Question: Which state is mentioned in the document?
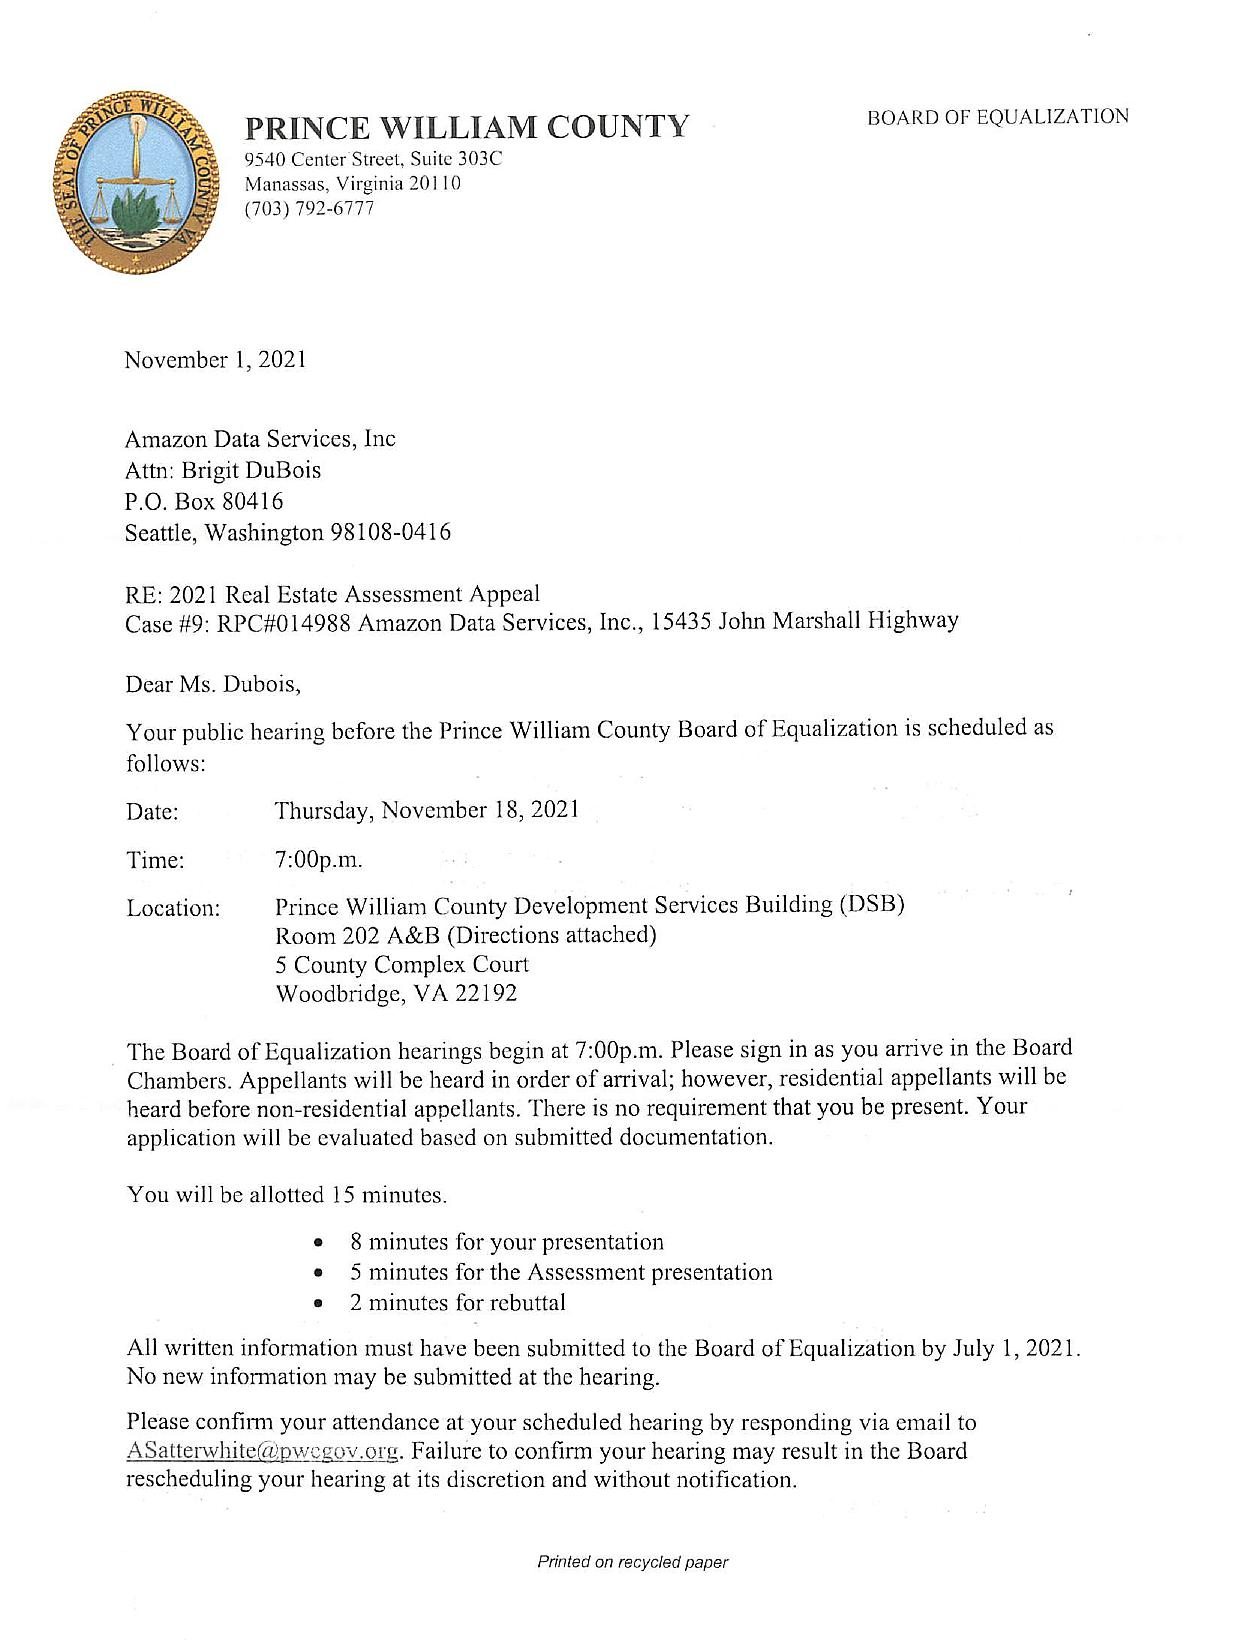
Answer: "Virginia"